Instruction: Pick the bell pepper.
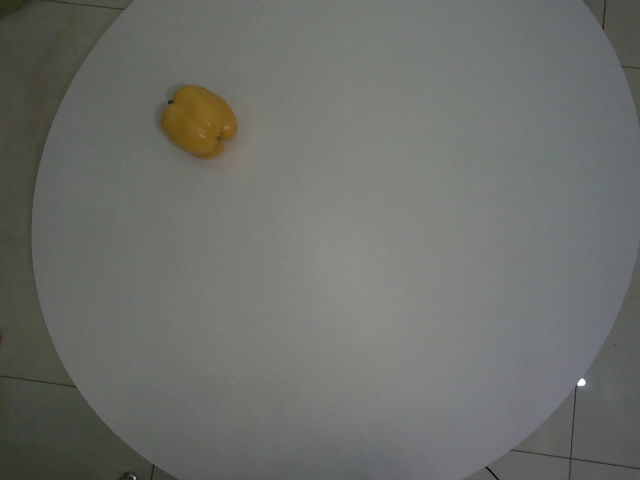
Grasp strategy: vertical